Question: What type of tax is indicated in the document, personal property or real estate?
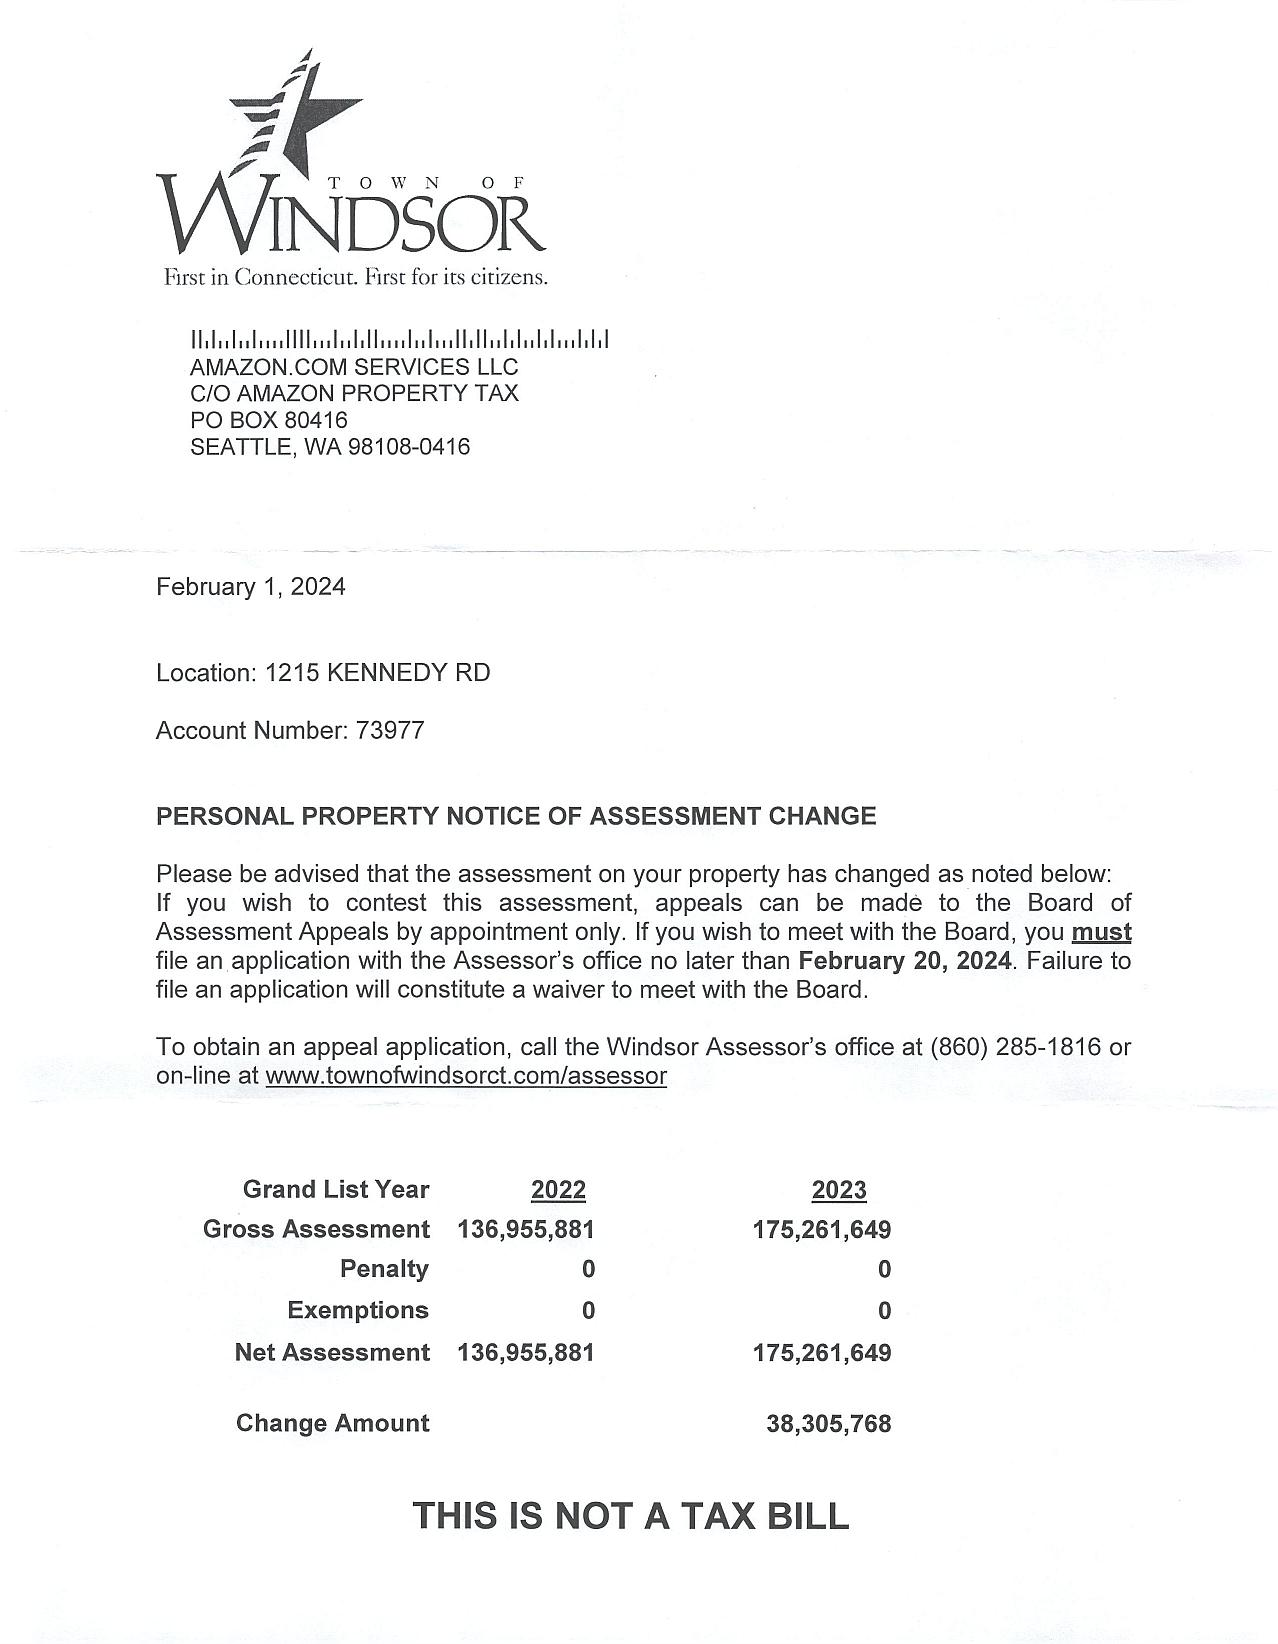
Answer: "Personal Property Tax"